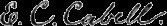
Signature of: edward carrington cabell